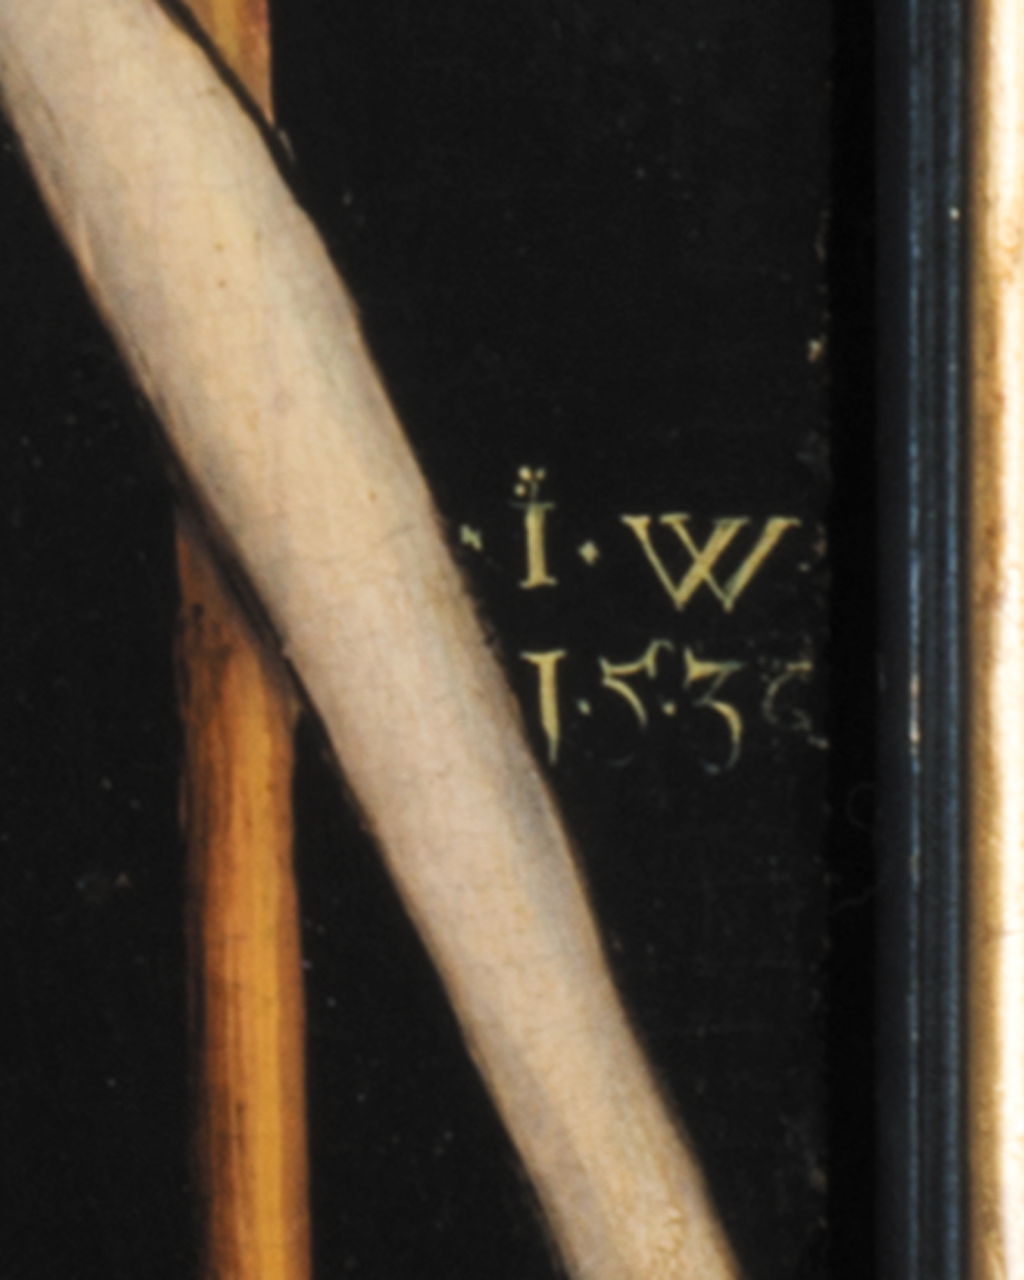
Signature of: master iw